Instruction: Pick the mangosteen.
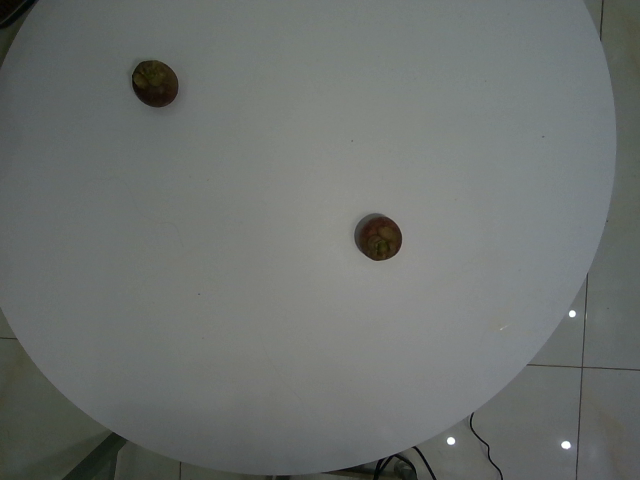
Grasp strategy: vertical